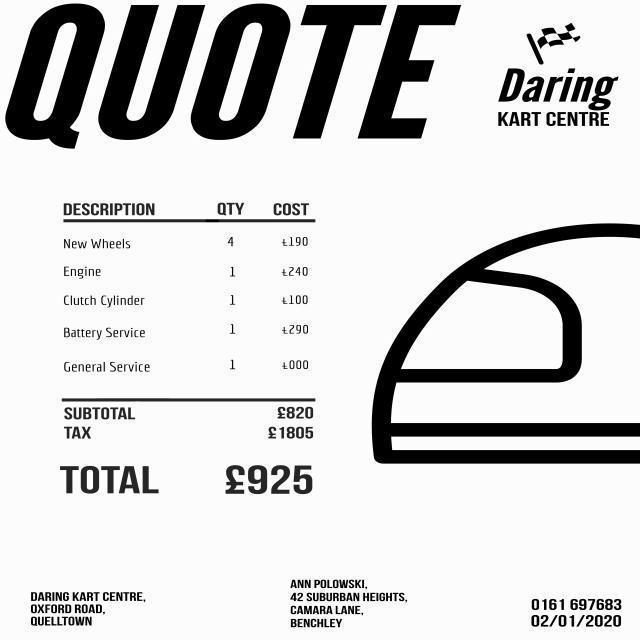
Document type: Invoice